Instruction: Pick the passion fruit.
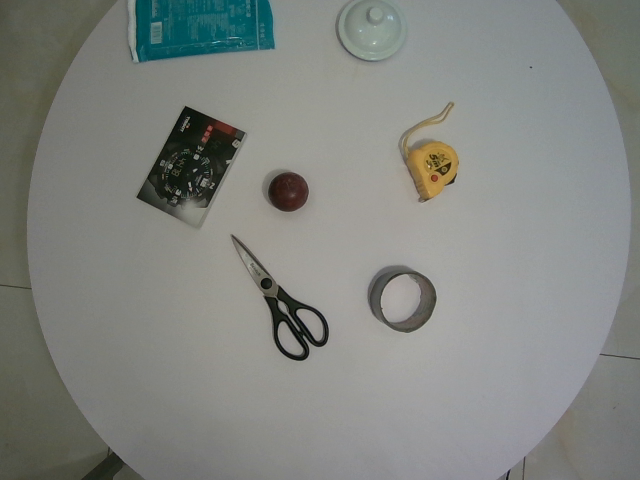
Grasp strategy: vertical